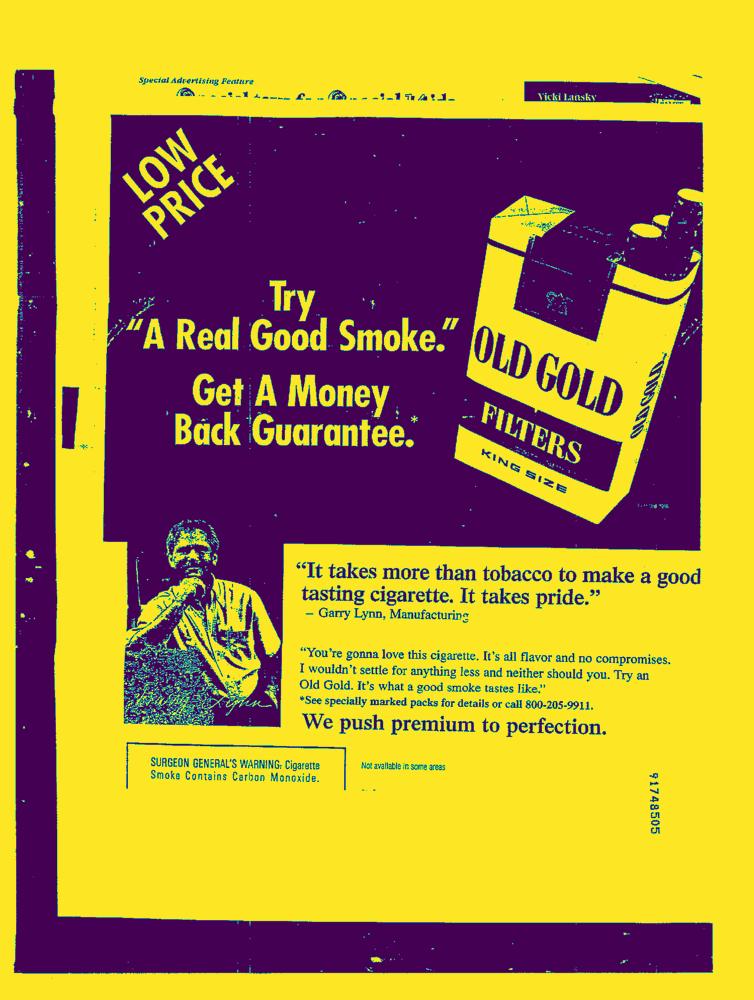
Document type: AD